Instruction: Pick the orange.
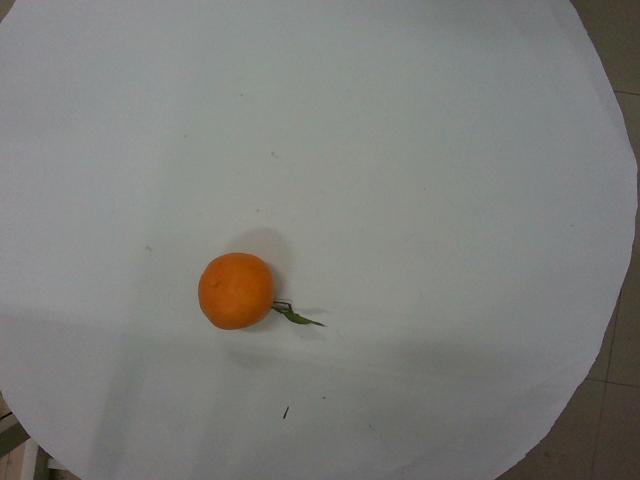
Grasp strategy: vertical